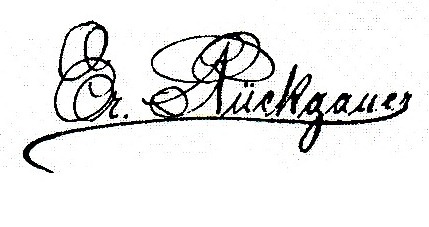
Signature of: erasmus rückgauer